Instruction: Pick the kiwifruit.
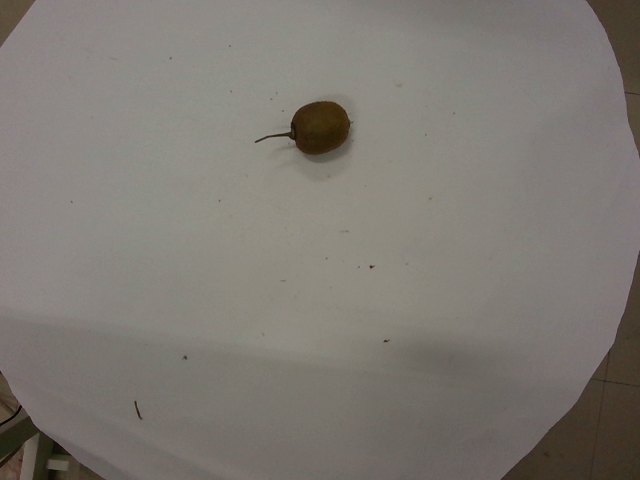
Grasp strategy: vertical